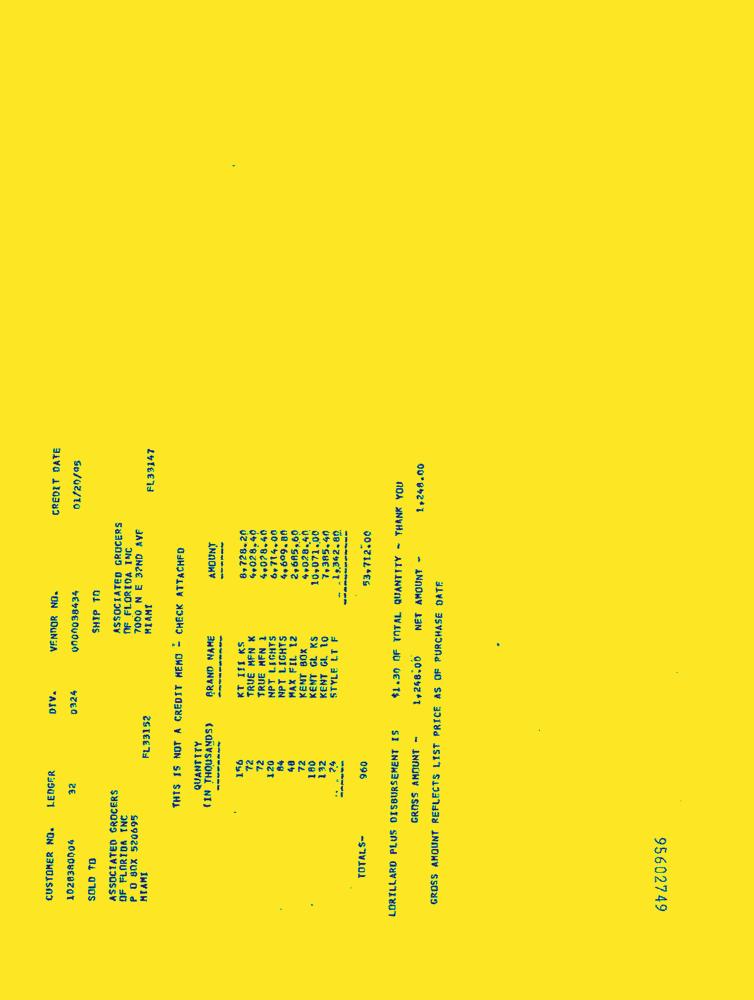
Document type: Invoice-Doc